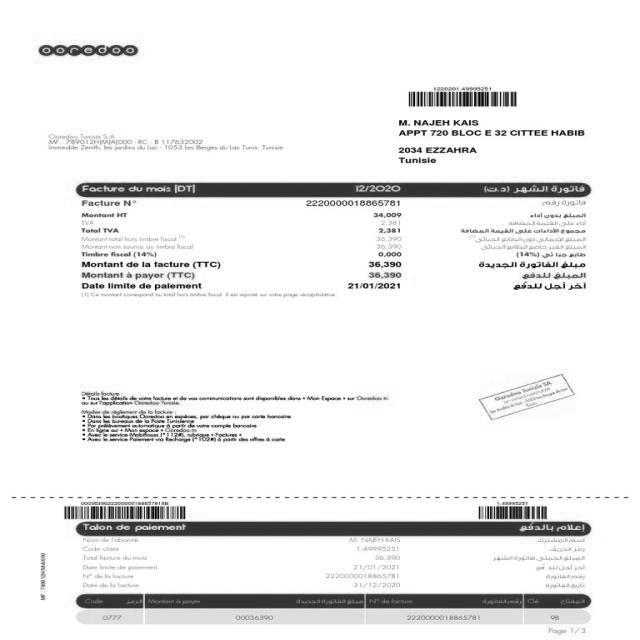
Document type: Invoice